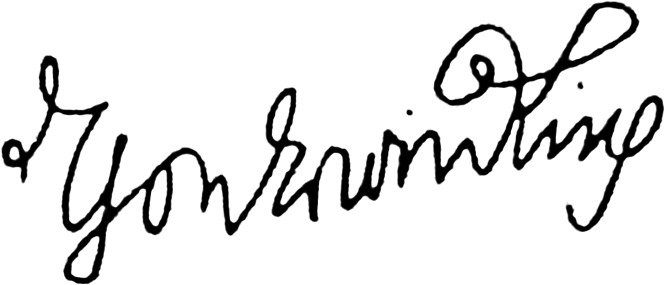
Signature of: egon erwin kisch